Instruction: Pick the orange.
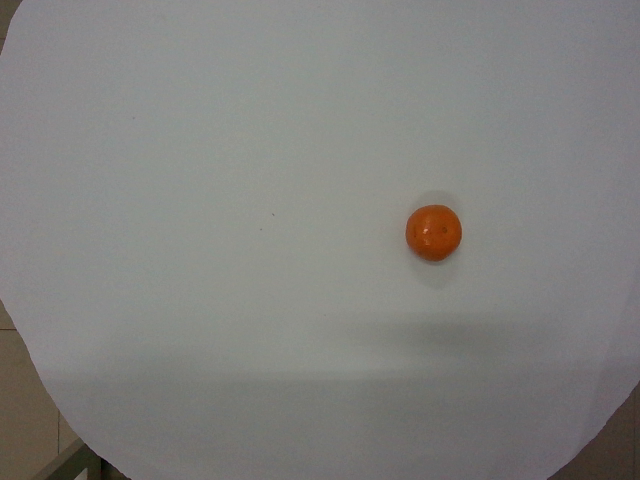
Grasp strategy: vertical